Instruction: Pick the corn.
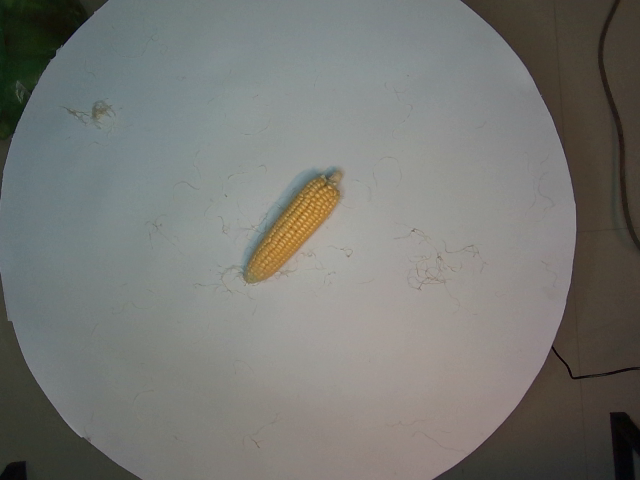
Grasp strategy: vertical